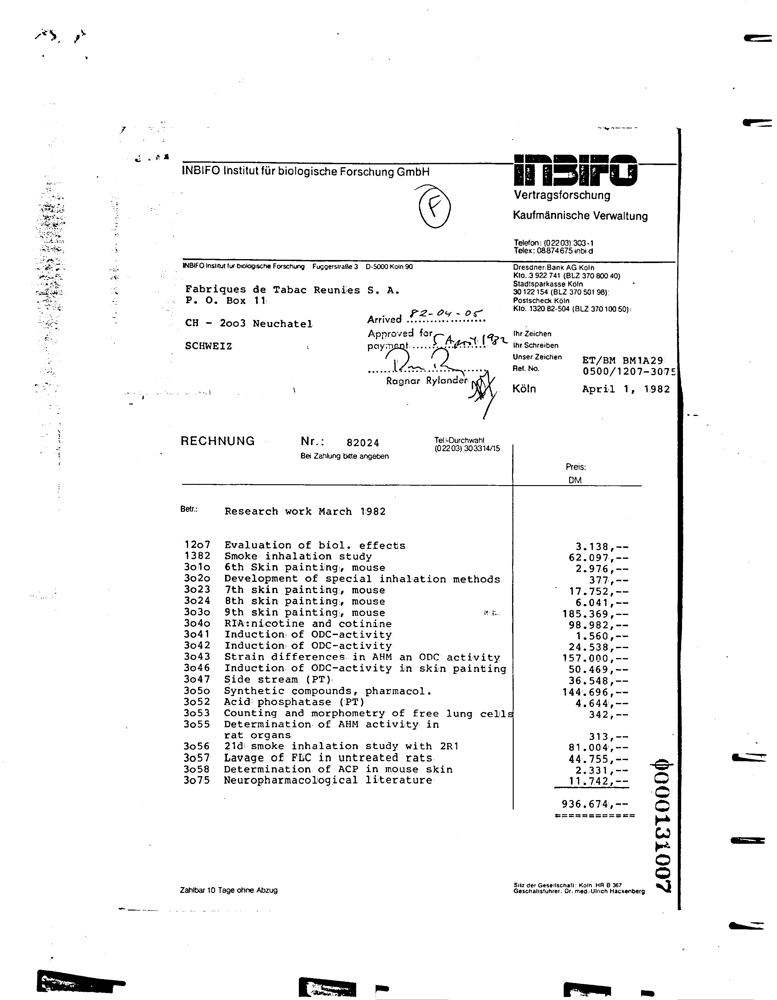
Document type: Invoice